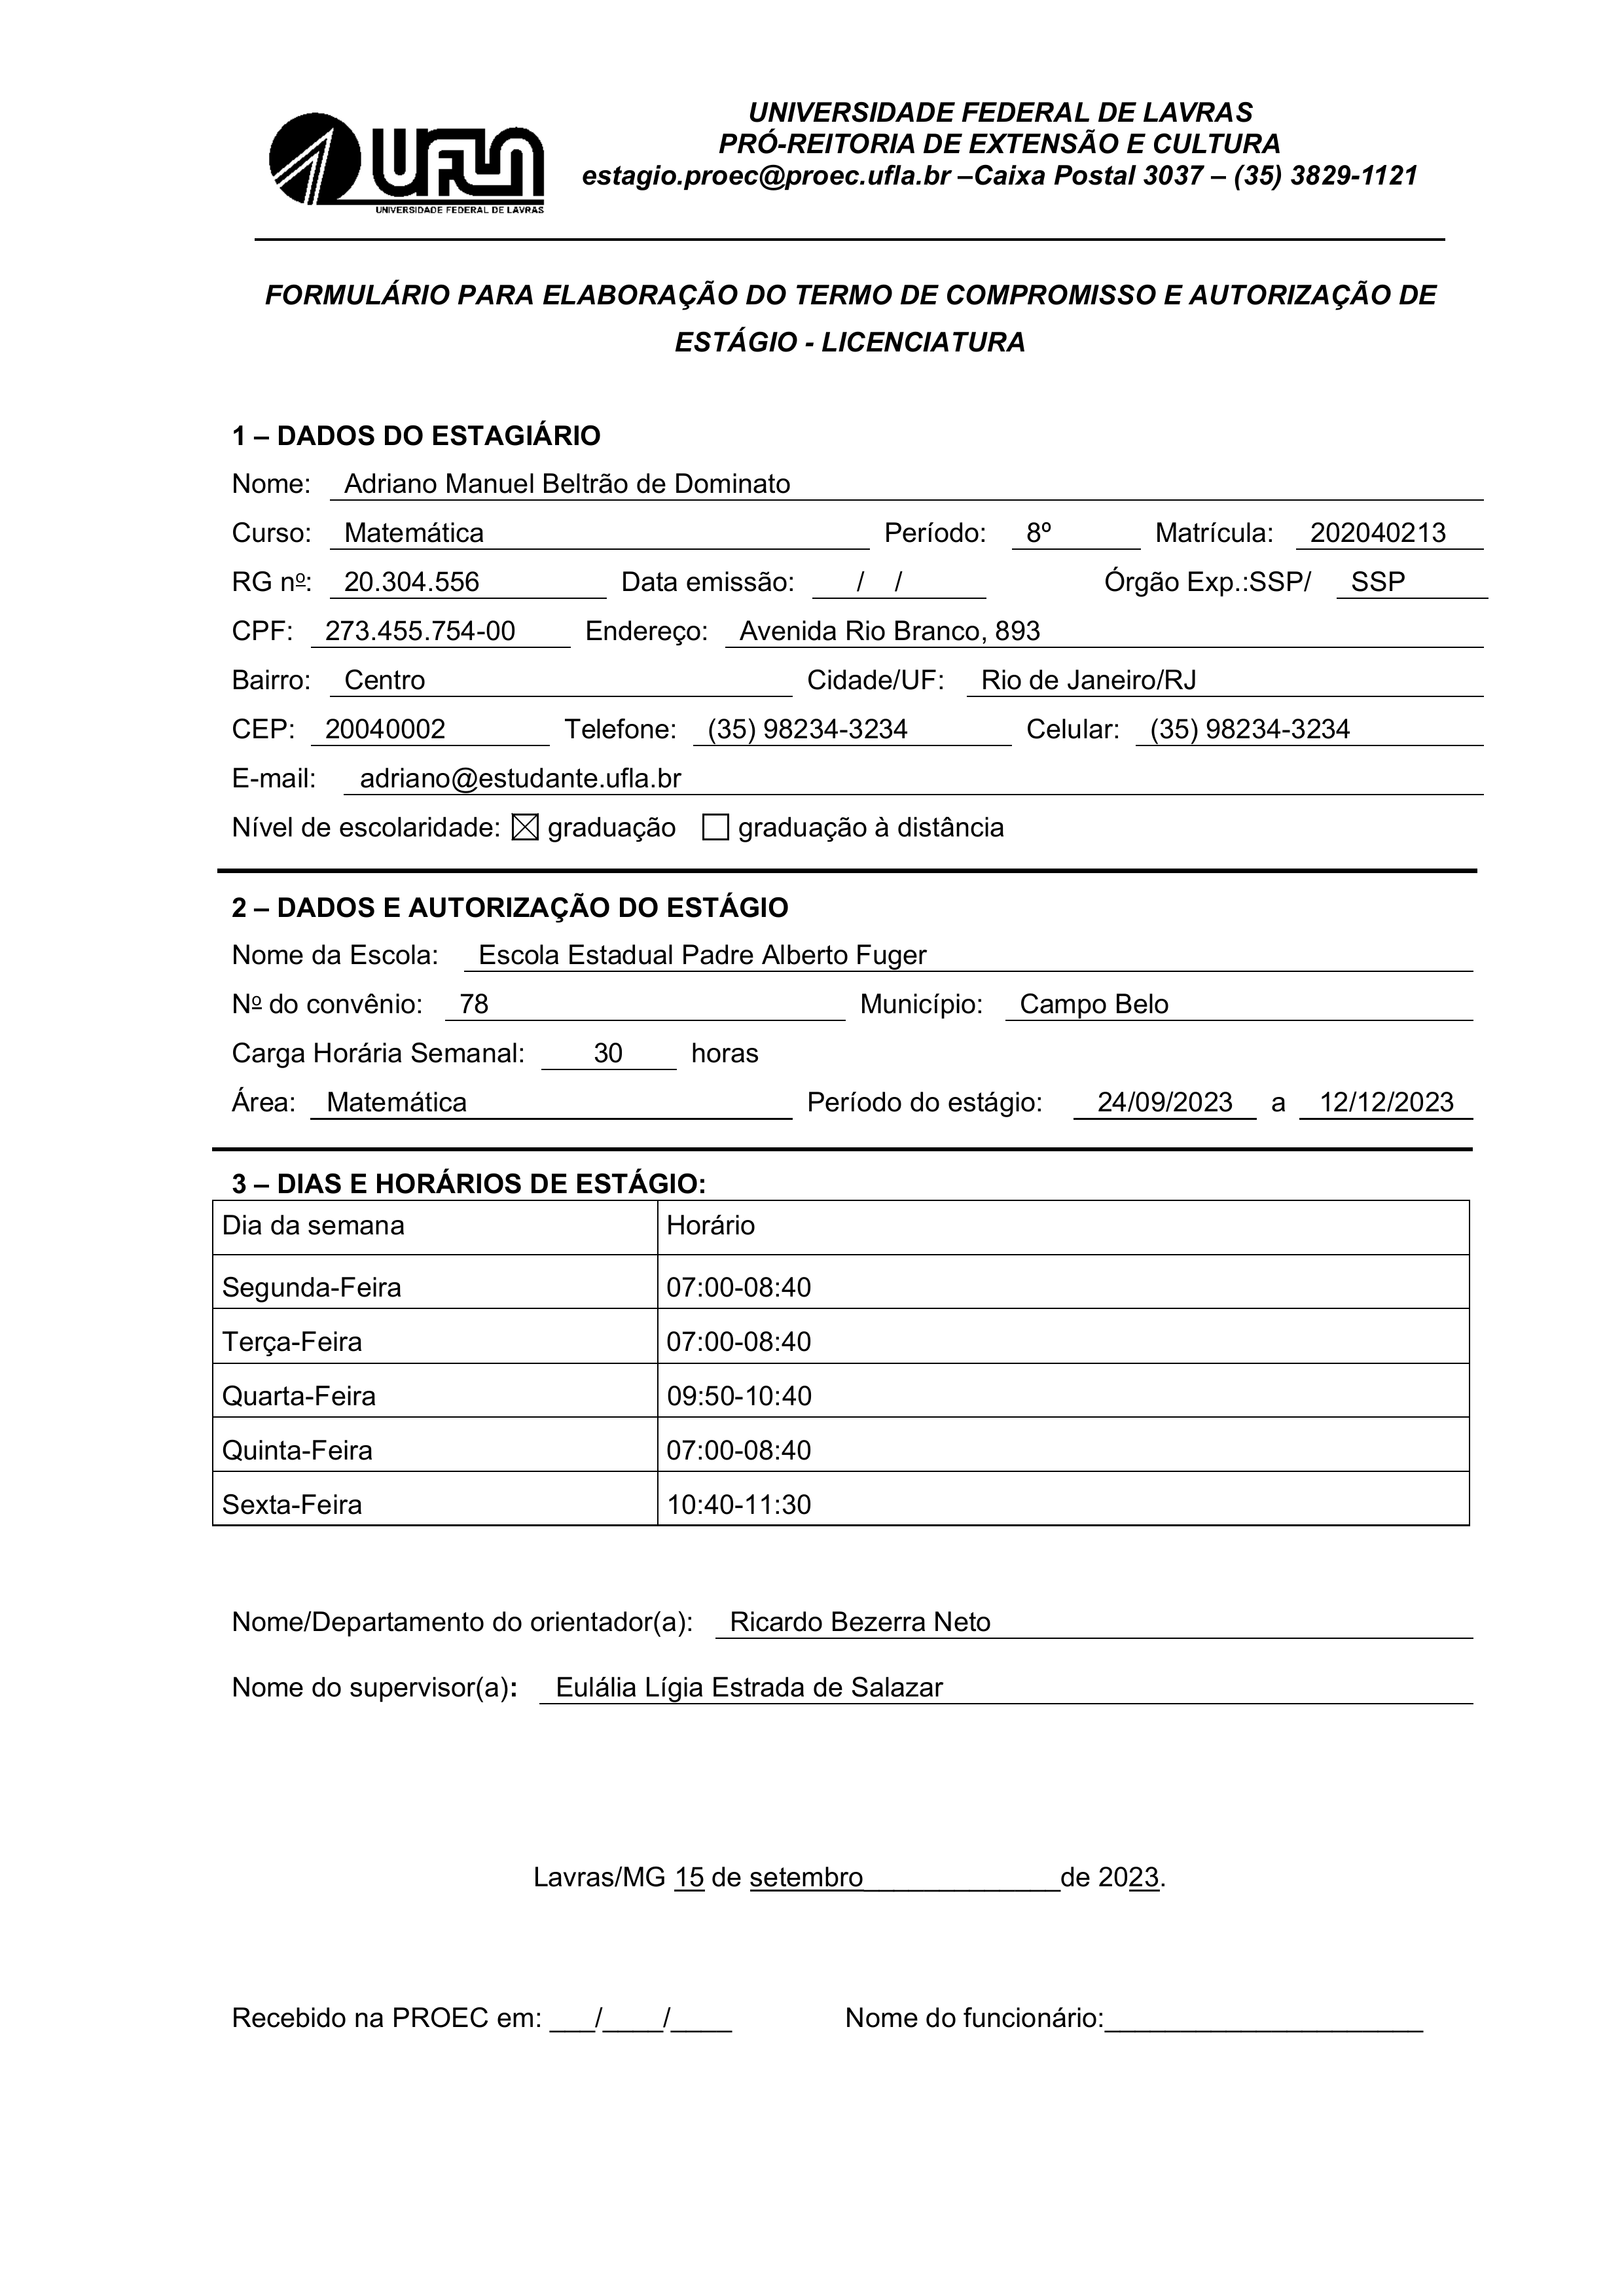
UNIVERSIDADE FEDERAL DE LAVRAS
PRÓ-REITORIA DE EXTENSÃO E CULTURA
UFLA
estagio.proec@proec.ufla.br -Caixa Postal 3037 — (35) 3829-1121
UNIVERSIDADE FEDERAL DE LAVRAS
FORMULÁRIO PARA ELABORAÇÃO DO TERMO DE COMPROMISSO E AUTORIZAÇÃO DE ESTÁGIO - LICENCIATURA
1 — DADOS DO ESTAGIÁRIO
Nome:
Adriano Manuel Beltrão de Dominato
Curso:
Matemática
Período:
8°
Matrícula:
202040213
Órgão Exp.:SSP/
SSP
RG nº:
20.304.556
Data emissão:
CPF:
273.455.754-00
Endereço:
Avenida Rio Branco, 893
Bairro:
Centro
Cidade/UF:
Rio de Janeiro/RJ
CEP:
20040002
Telefone:
(35) 98234-3234
Celular:
(35) 98234-3234
E-mail:
adriano@estudante.ufla.br
Nivel de escolaridade:
[] graduação à distância
graduação
[X]
2 - DADOS E AUTORIZAÇÃO DO ESTAGIO
Nome da Escola:
Escola Estadual Padre Alberto Fuger
Nº do convênio:
78
Município:
Campo Belo
Carga Horária Semanal:
30 horas
Área:
Matemática
Período do estágio:
24/09/2023 a 12/12/2023
3 — DIAS E HORÁRIOS DE ESTÁGIO:
Dia da semana
Segunda-Feira
Terça-Feira
Quarta-Feira
Quinta-Feira
Sexta-Feira
Horário
07:00-08:40
07:00-08:40
09:50-10:40
07:00-08:40
10:40-11:30
Nome/Departamento do orientador(a):
Ricardo Bezerra Neto
Nome do supervisor(a):
Eulália Lígia Estrada de Salazar
Lavras/MG 15 de setembro de 2023.
Recebido na PROEC em:
Nome do funcionário: